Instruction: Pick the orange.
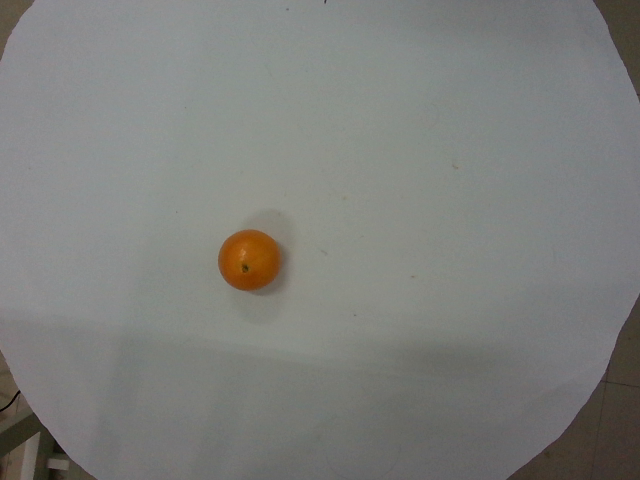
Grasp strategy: vertical